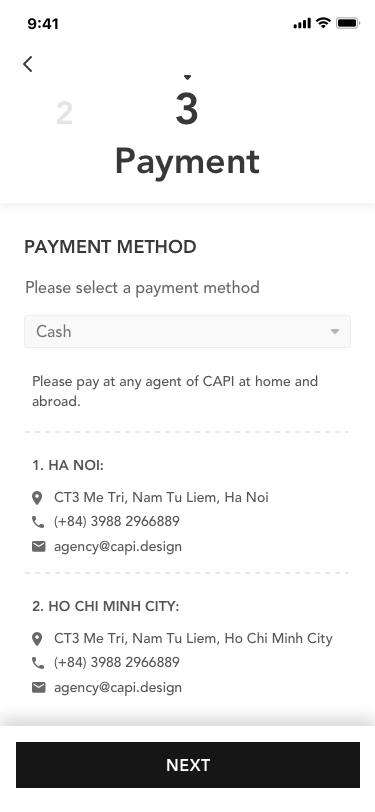
Text in this UI design:
PAYMENT METHOD
Please select a payment method
Please pay at any agent of CAPI at home and abroad.
1. HA NOI:
CT3 Me Tri, Nam Tu Liem, Ha Noi
(+84) 3988 2966889
agency@capi.design
2. HO CHI MINH CITY:
CT3 Me Tri, Nam Tu Liem, Ho Chi Minh City
(+84) 3988 2966889
agency@capi.design
CT3 Me Tri, Nam Tu Liem, Ha Noi
(+84) 3988 2966
agency@capi.design
2
3
Payment